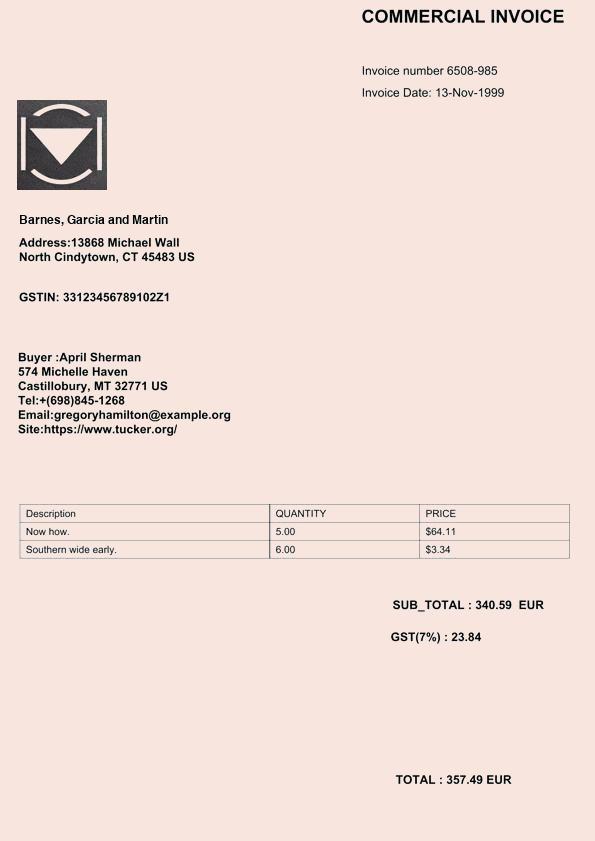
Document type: Invoice